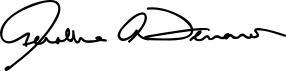
Signature of: geraldine ferraro